Question: What appears to be the issue?
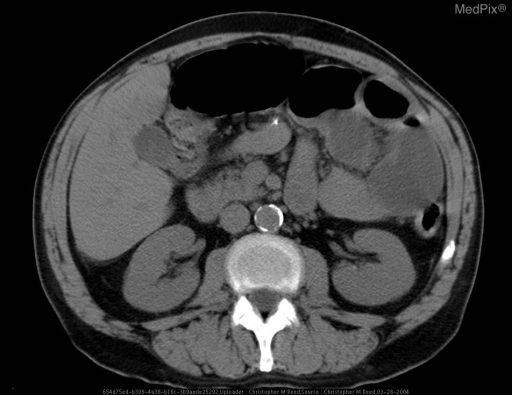
Answer: The findings suggest Flat and Upright Abdominal Films reveal multiple dilated loops of small bowel with prominent air fluid levels.

Axial CT images from the upper abdomen show normal orientation of the Superior Mesenteric Artery and Vein proximally with twisting and malposition of the Superior Mesenteric Artery distally (SMA to the left of the SMV proximally and to the right of the SMV distally).

Axial CT images from the mid-lower abdomen show the mesenteric whorl sign (twisting of the mesentery) and associated mesenteric vessel engorgement. Bowel wall thickening suggests ischemia.. Upper Abdomen
- Proximal SMA. The patient might have a history of 60 year old male with metastatic colorectal cancer and acute renal failure has acute onset abdominal pain and distension..